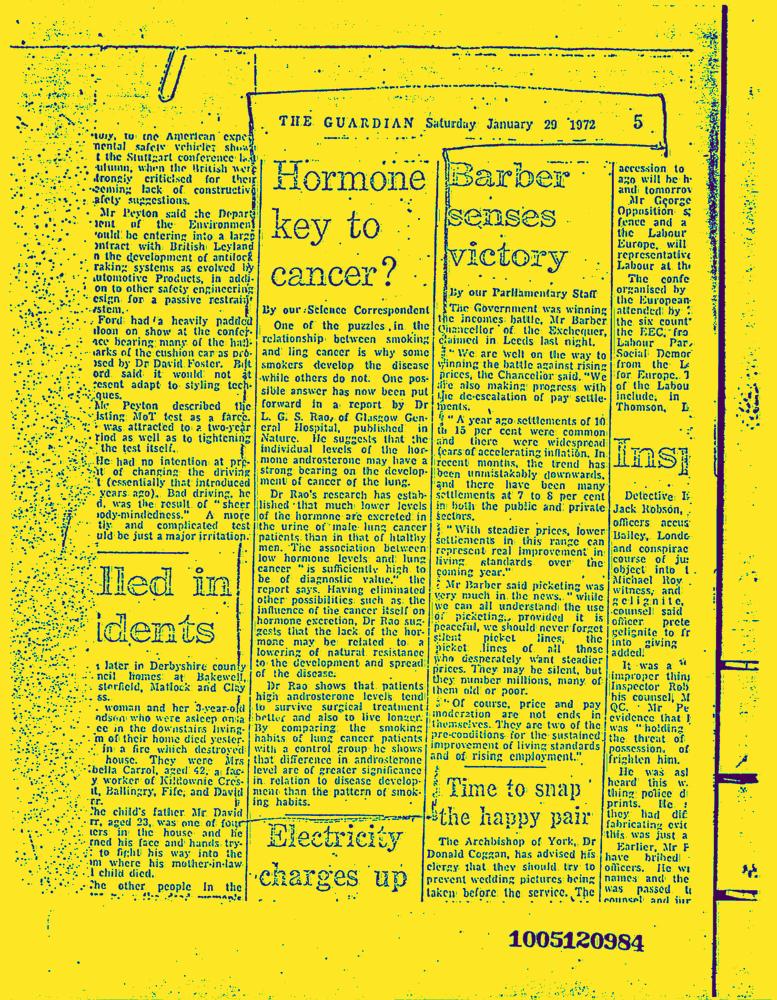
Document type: News-Article